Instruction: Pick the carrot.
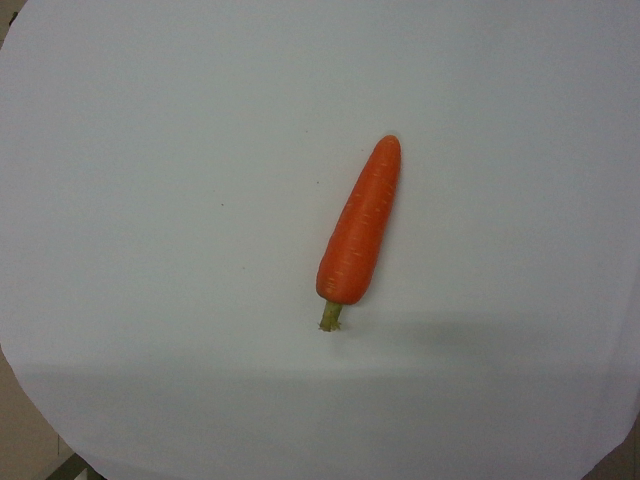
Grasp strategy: vertical